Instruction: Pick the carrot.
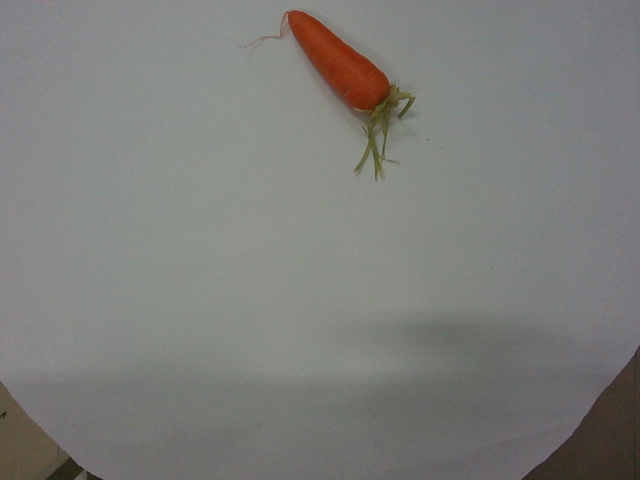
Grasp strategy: vertical